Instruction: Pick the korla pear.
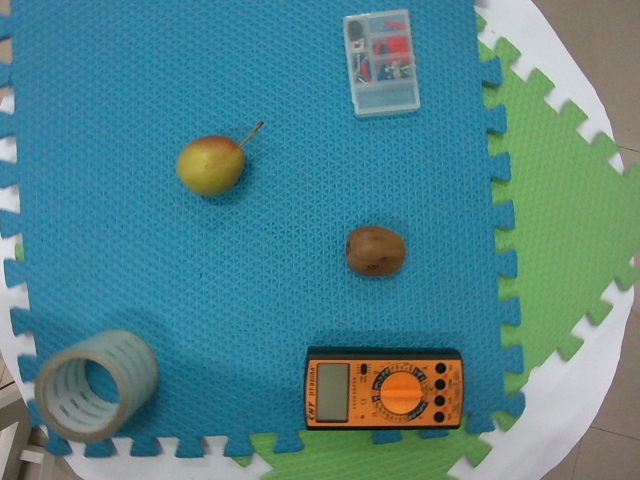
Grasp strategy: vertical